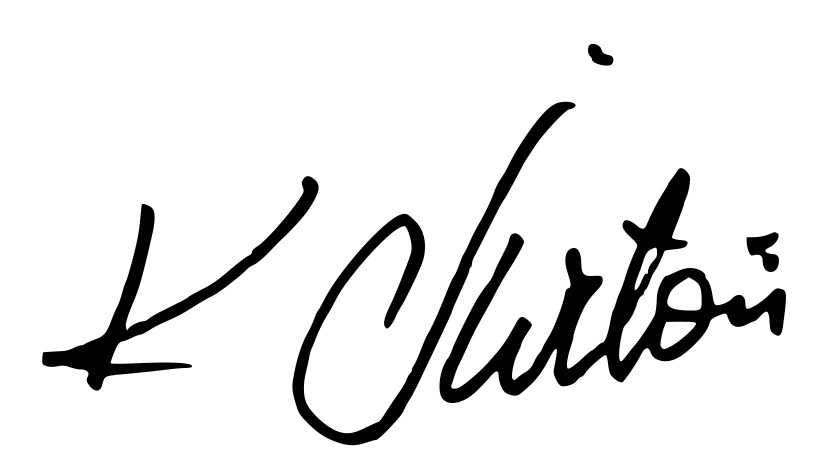
Signature of: kazimierz świtoń